Question: What are the imaging findings?
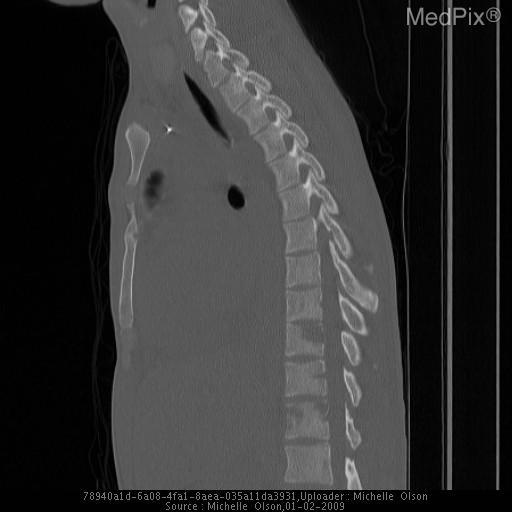
Answer: The imaging shows The frontal and lateral views of the thoracic spine demonstrate a mixed lucent/sclerotic appearance of the T12 vertebral body and the left pedicle.

A sagittal view MRI with gadolinium of the thoracic spine and lumbar spine demonstrates enhancing lesions multiple vertebrae, including T12.  Soft tissue enhancement is also present from T9-L2 paraspinal muscles.

A sagittal nonconstrast CT obtained several weeks later demonstrates worsening expansile lytic lesions to T10, T11, and T12.

MRI of the thoracic spine was obtained five months after the patient began treatment.  Interval worsening present at multiple levels, including multiple compression deformities and enhancing mass with cortical disruption and contiguous anterior soft tissue mass lifting the anterior longitudinal ligament.  Involvment of the posterior elements is present with narrowing of multiple neural foramina and spinal cord compression. Sagittal CT performed a few weeks later demonstrates worsening expansile lytic lesions to T10, T11, and T12..